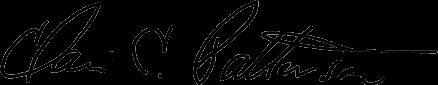
Signature of: clair cameron patterson